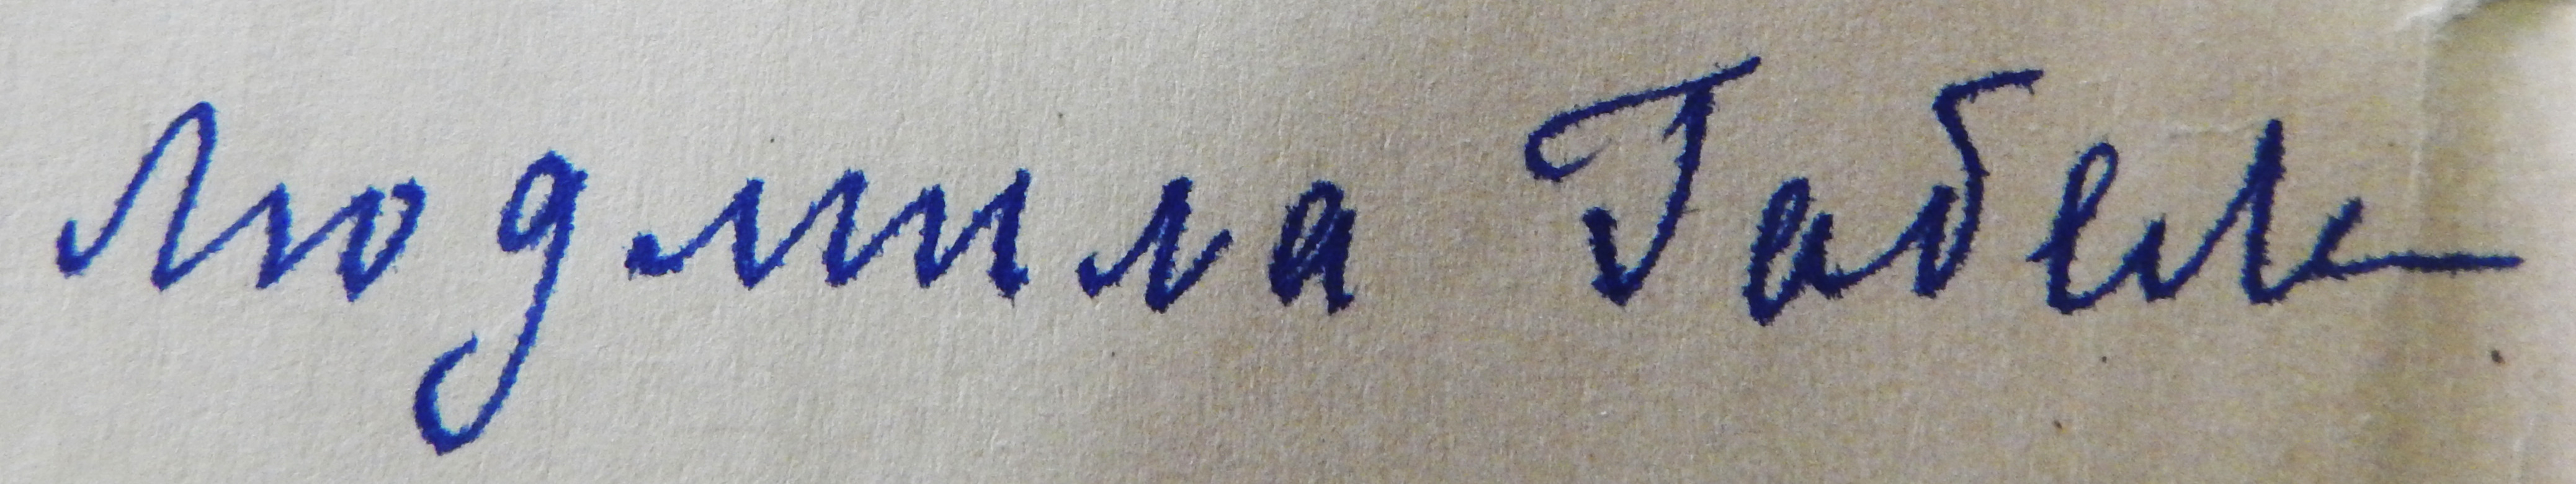
Signature of: ludmila orestovna gabel